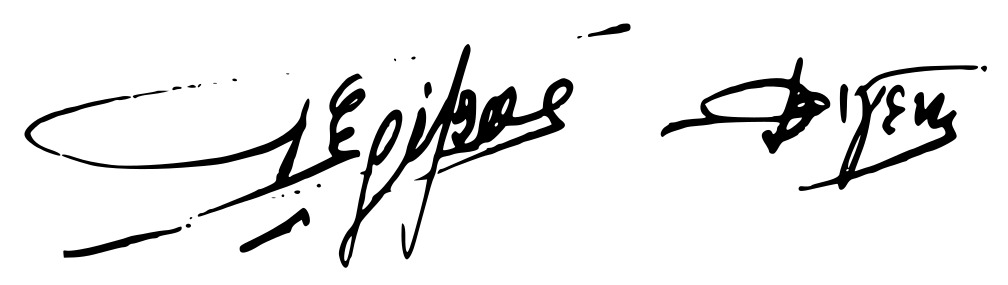
Signature of: georgios grivas digenis